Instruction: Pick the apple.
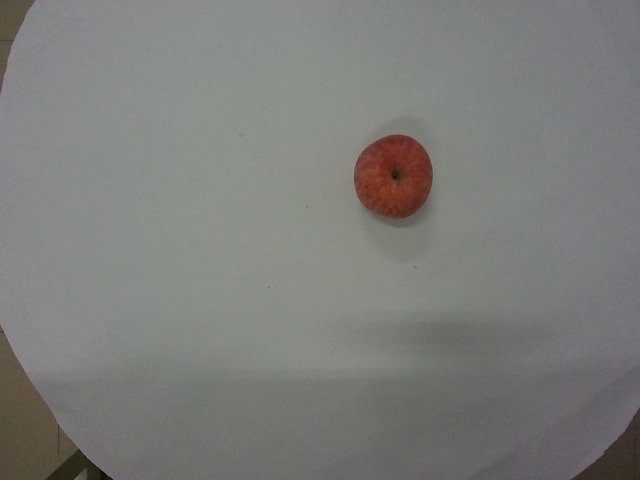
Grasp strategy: vertical